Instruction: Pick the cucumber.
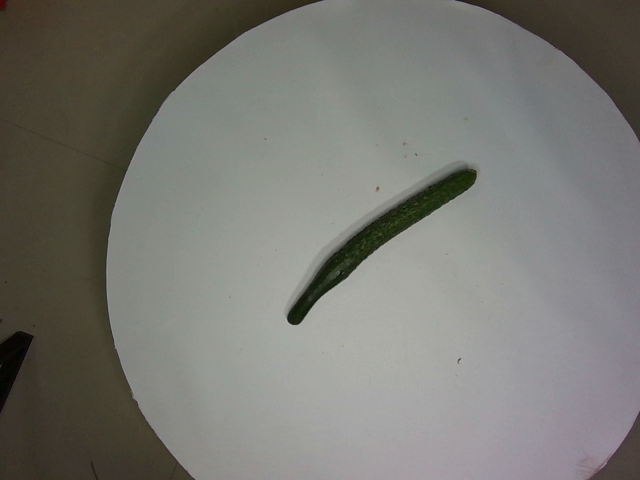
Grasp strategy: vertical